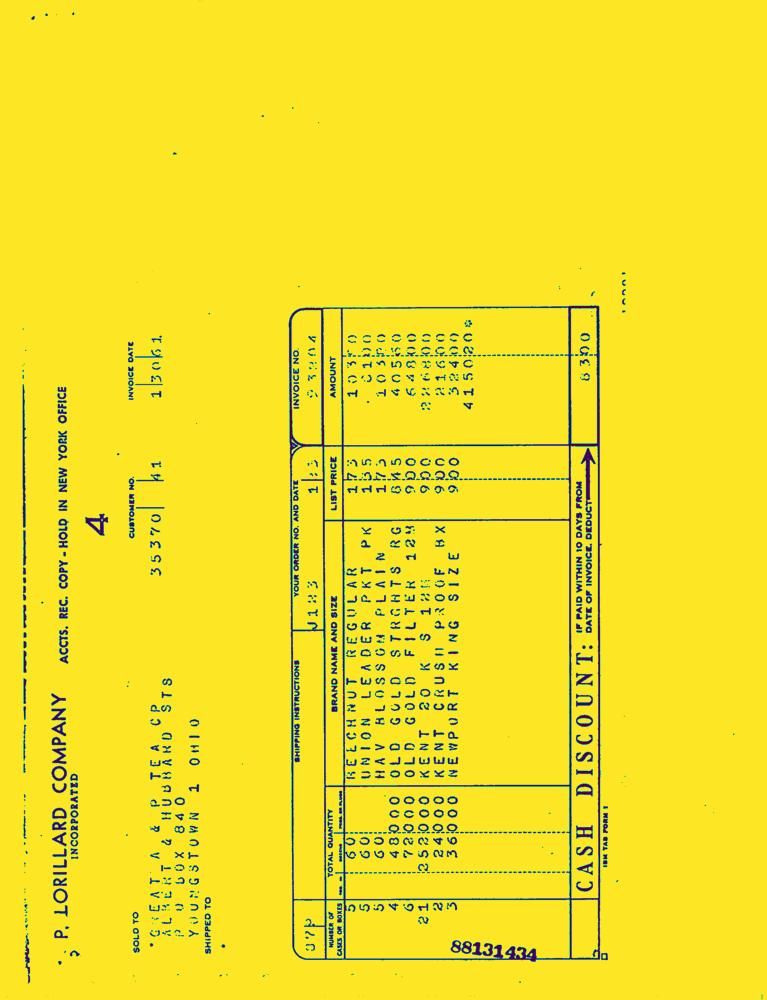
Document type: Invoice-Doc